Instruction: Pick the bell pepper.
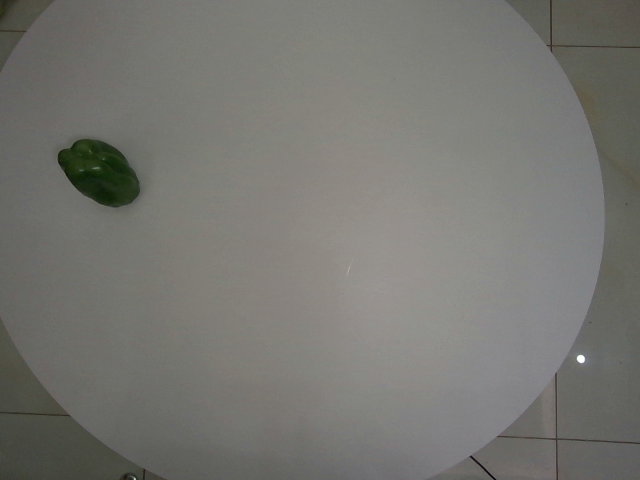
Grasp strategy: vertical